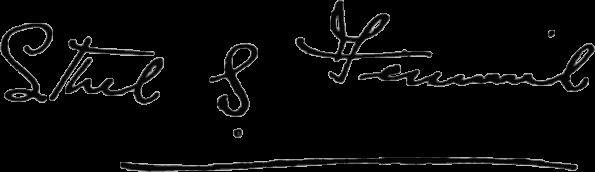
Signature of: ethel gordon fenwick